Question: Explain the disease:
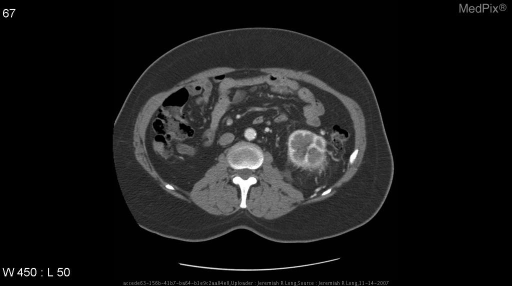
Answer: The disease is discussed as: Renal cell carcinoma (RCC) is also known as renal adenocarcinoma, hypernephroma, clear cell carcinoma, and malignant nephroma.  It is responsible for approximately 2% of adult malignancies.  Male-female ration is 1.5:1.  Age at presentation ranges from 50 to 70 years, with a median age at diagnosis of 57 years. Risk factors for RCC inclued tobacco use, long-term phenacetin use, Von Hippel-Lindau disease (VHLD), chronic dialysis, and family history.

Bilateral RCC commonly develops in patients with VHLD, tuberous sclerosis, acquired cystic kidney disease and familial RCC.  Bilateral neoplasms occur in less than 2% of patients with sporadic RCC.  This tumor may spread via local extension, hematogenously, or by the lymphatic system.

ROBSON CLASSIFICATION FOR STAGING OF RCC:
     I    - Tumor confined to renal capsule
     II   - Tumor extends throught renal capsule but is confined
            to renal fascia.  Ipsilateral adrenal may be involved
            in this stage
     IIIA - Tumor involves renal vein, IVC, or both
     IIIB - Tumor involves regional lymph nodes
     IIIC - Tumor involves regional nodes and renal venous structure
     IVA  - Direct extension of tumor through renal fascia to
            involve adjacent organs besides ipsilateral adrenal
     IVB  - Distant metastases

Treatment options include surgery (radical or partial nephrectomy), angioinfarction (arterial tumor embolization), hormonal therapy (e.g. progestins, antiestrogens, and androgens), chemotherapy, immunotherapy (Interferons), and radiation therapy.  Tumor embolization may be used to minimize blood loss during surgery or to produce palliation. Objective tumor regression after treatment with hormonal agents is achieved in less than 6% of patients. Immunotherapy is mainly used in patients with metastatic RCC after resection of primary tumors with successful results in about 20% to 30% of patients with 5% to 10% complete responses. RCC is relatively radioresistant tumor. The role of radiation therapy is primarily in preoperative reduction in the size and fixation of tumors.

CT FINDINGS IN RENAL CELL CARCINOMA
     - Most occur in the renal cortex and demonstrate an exophytic growth pattern.  They distort the renal contour and larger tumors involve both the renal cortex and medulla.  Solid tumors may be hyperdense, hypodense, or hyperdense on non-enhanced CT. Some lesions may appear heterogenous on non-enhanced scans because of hemorrhage and necrosis.  Tumor calcification occurs in approximately 30% of cases.  They may also rarely demonstrate small amounts of adipose tissue.  A combination of fat and calcification shoud suggest RCC because fat-containing AMLs do not usually calcify. Solid RCCs usually demonstrates heterogenous enhancement(>10 HU).  2% to 5% of RCCs are predominantly cystic. Filling defects (clots, tumor thrombus) in the collecting sytem and renal veins may be seen.